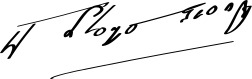
Signature of: david lloyd george